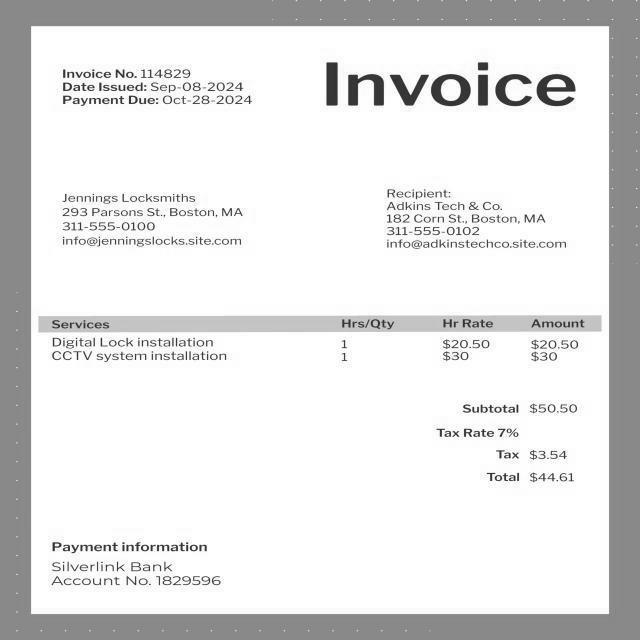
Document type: Invoice